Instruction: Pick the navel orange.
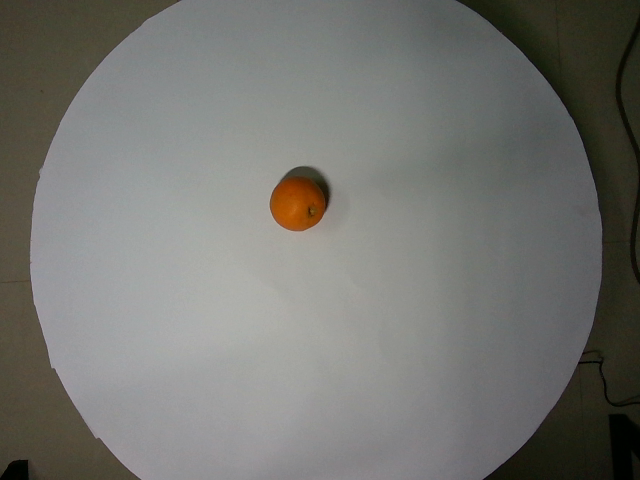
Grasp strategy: vertical